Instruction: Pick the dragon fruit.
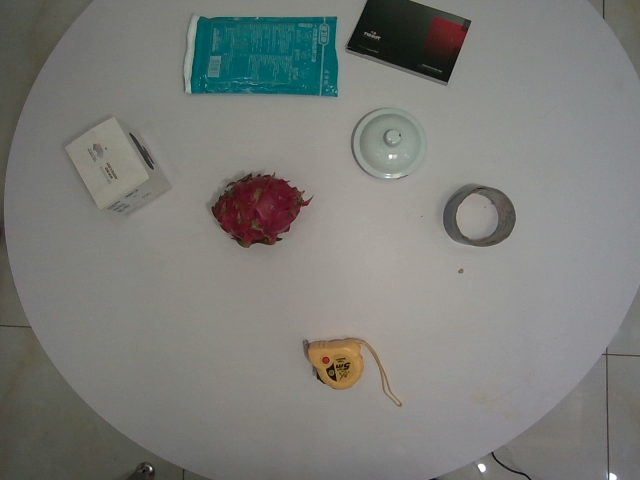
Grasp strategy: vertical